Question: Which state is mentioned in the document?
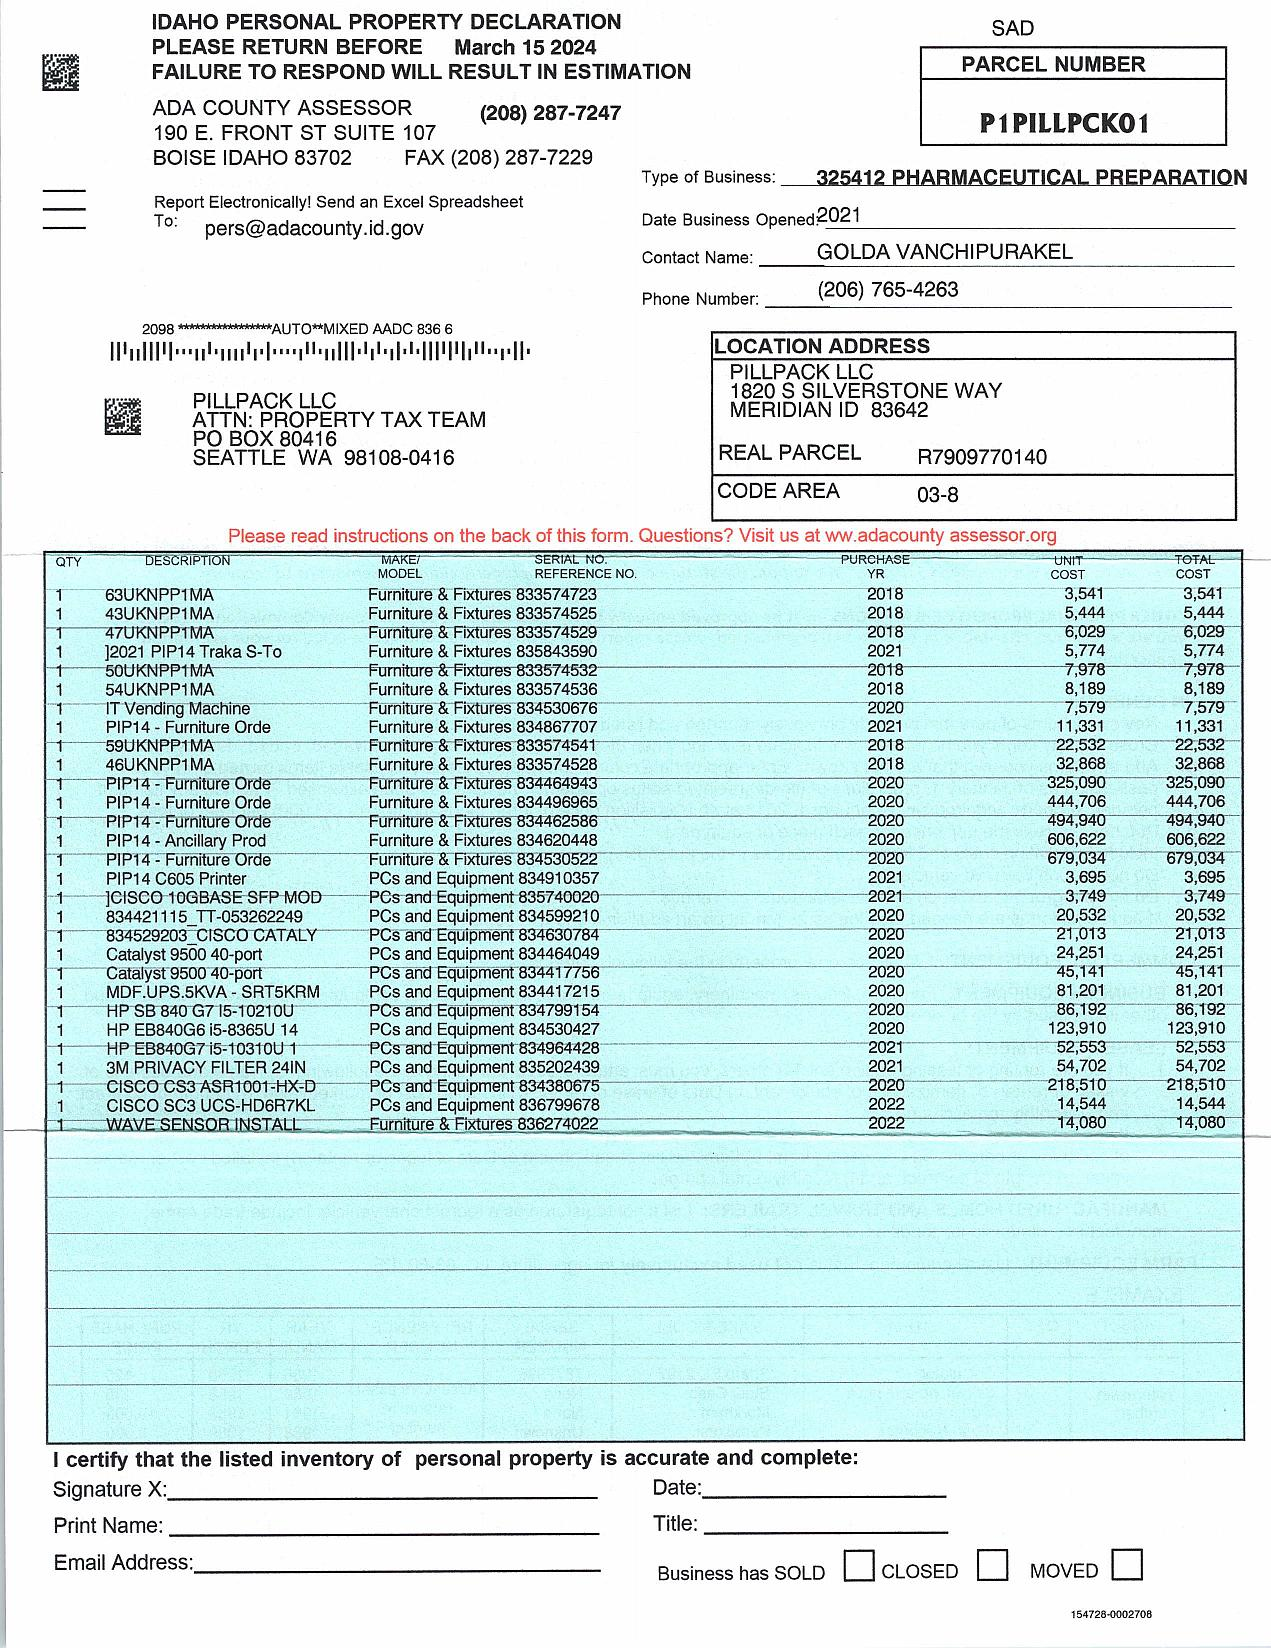
Answer: "Idaho"